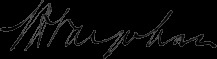
Signature of: norman von heldreich farquhar